Question: How is the property described in the document?
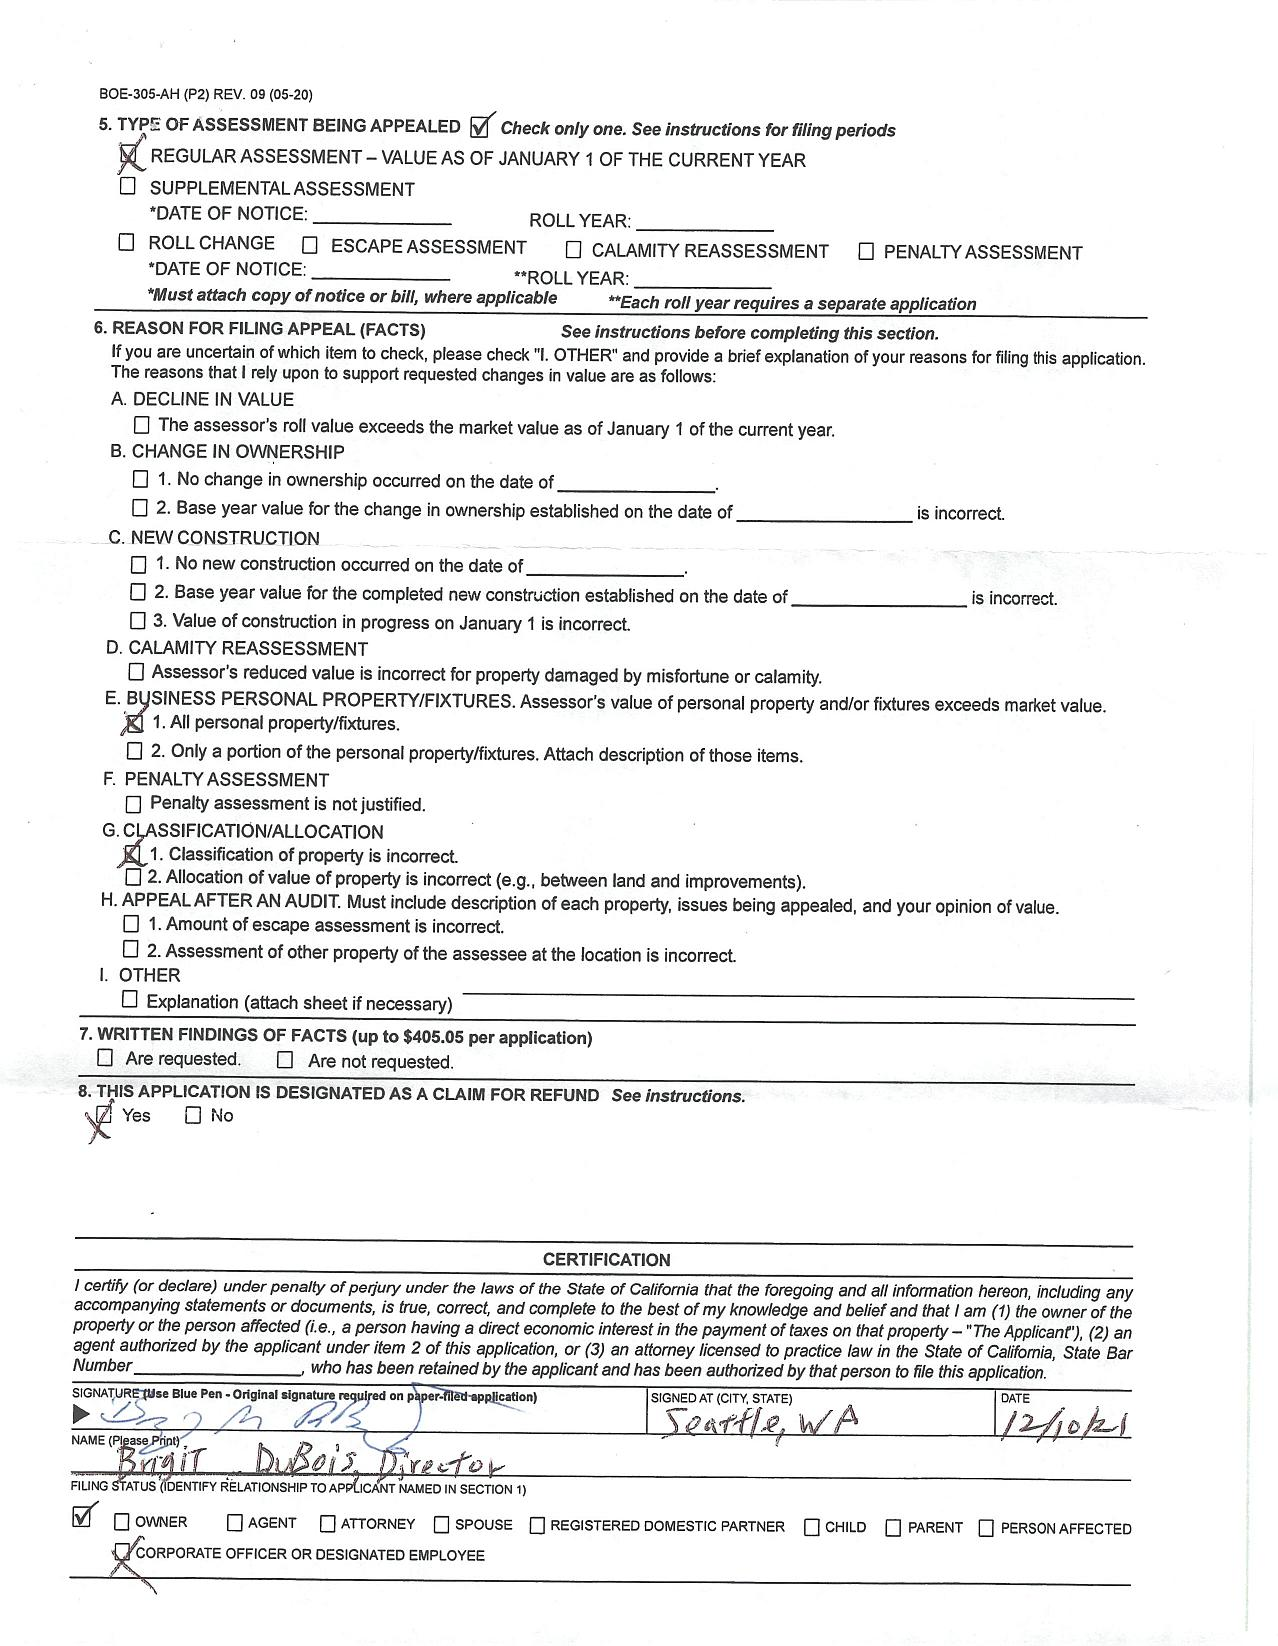
Answer: "Personal property/fixtures"